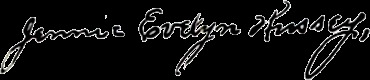
Signature of: jennie evelyn hussey